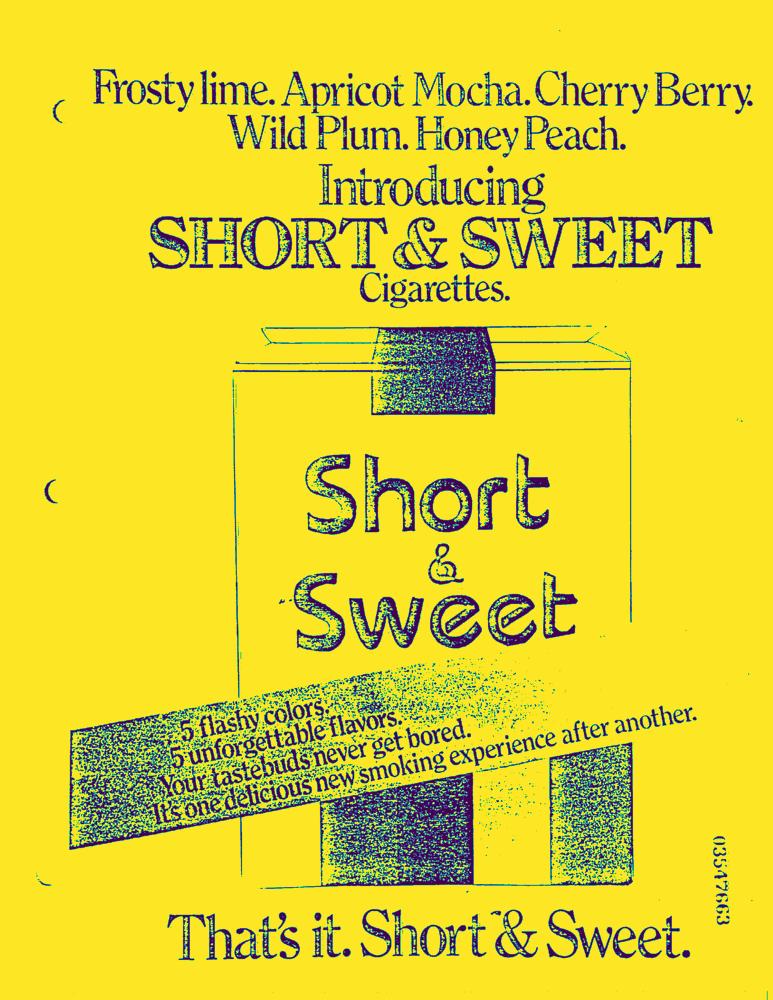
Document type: AD